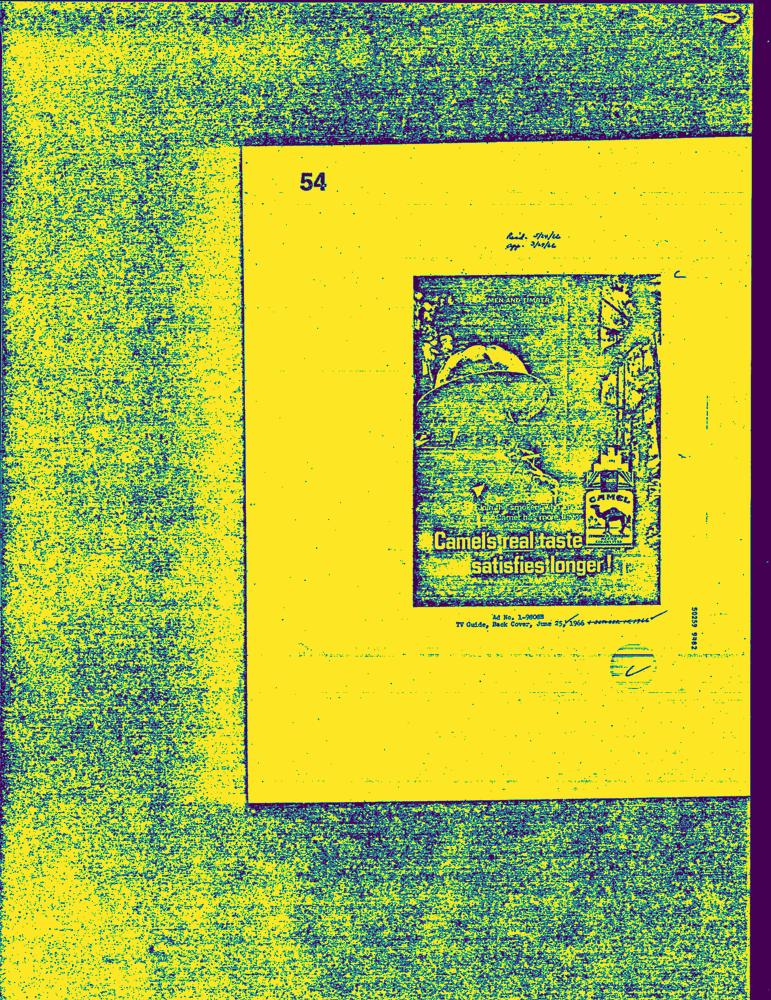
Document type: AD